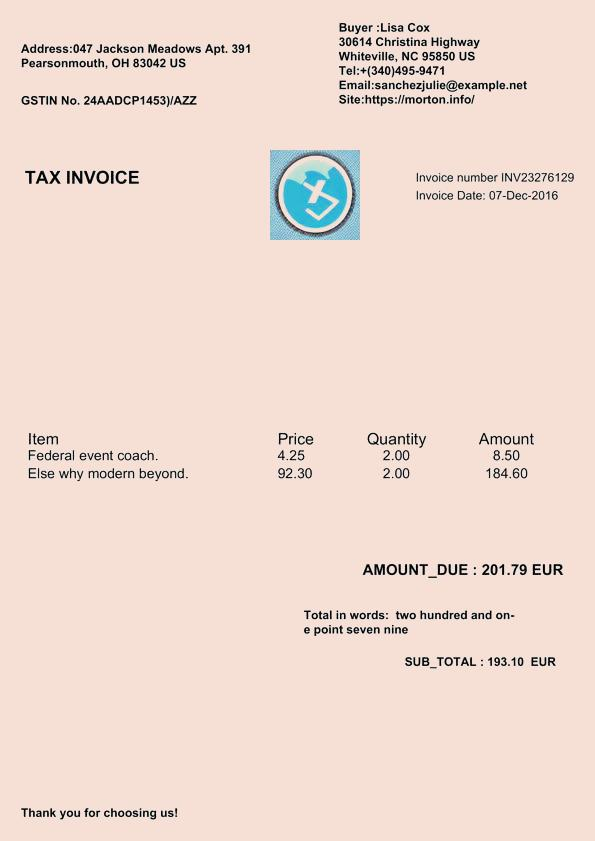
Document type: Invoice